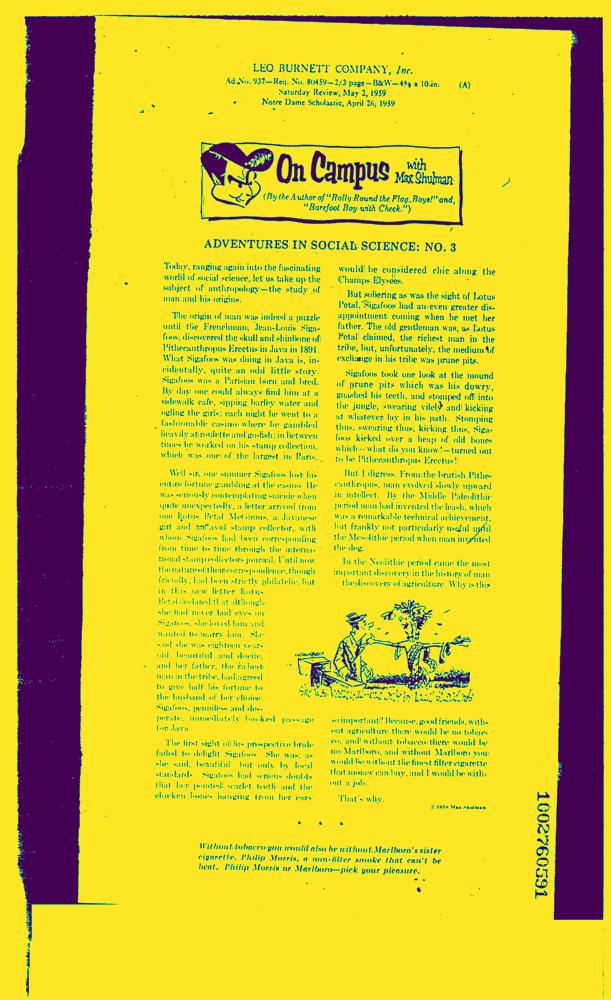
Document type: News-Article